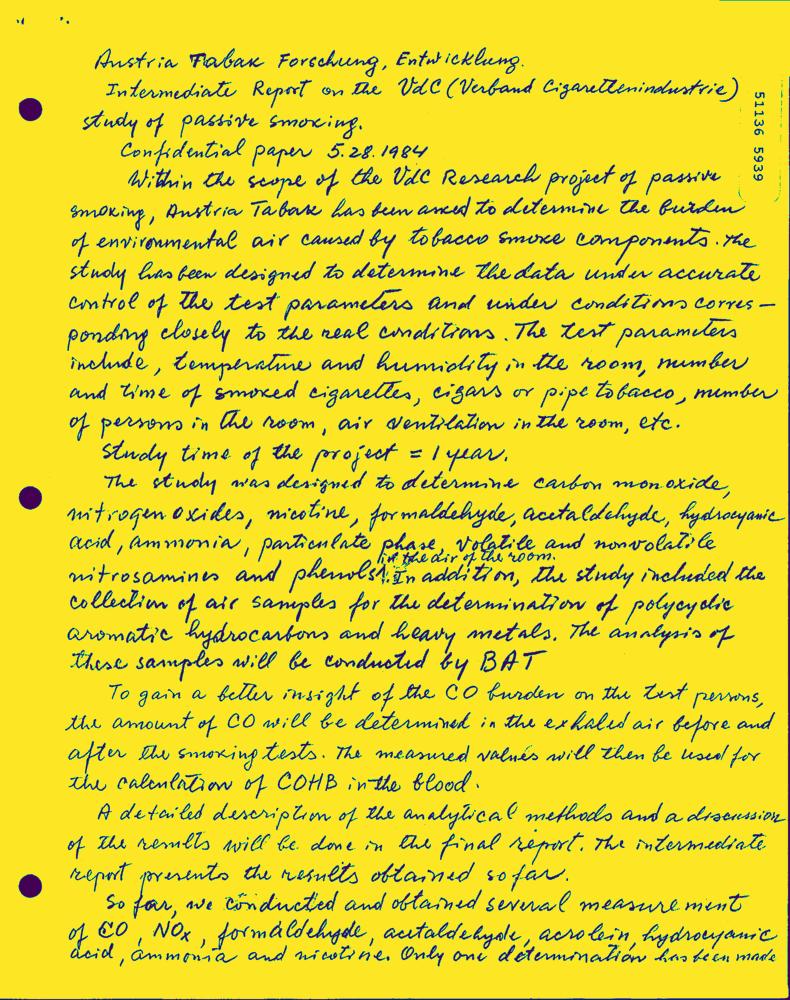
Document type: Hand-Written